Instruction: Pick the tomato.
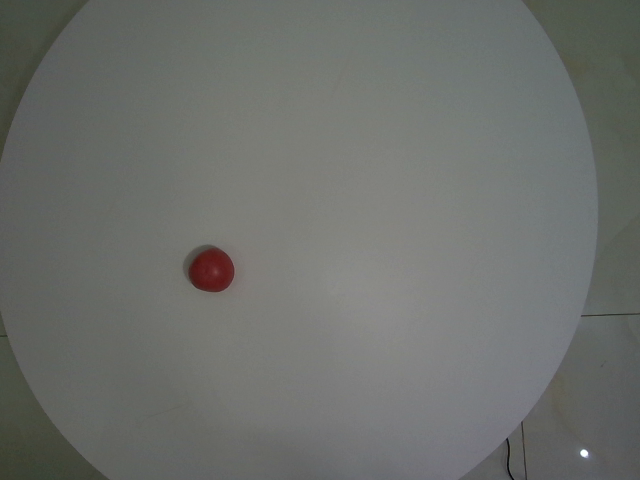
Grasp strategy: vertical